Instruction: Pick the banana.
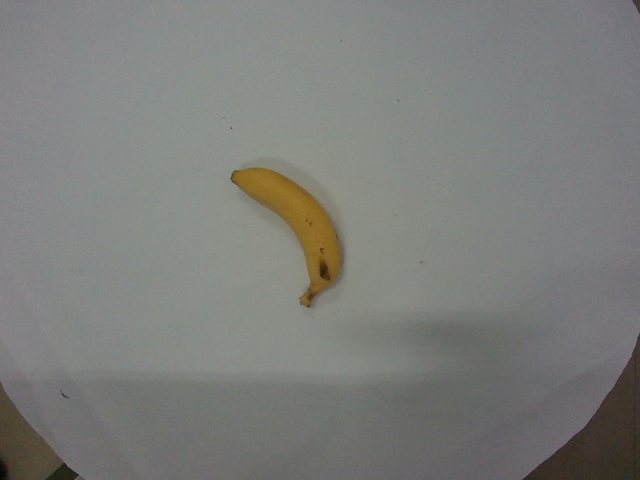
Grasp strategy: vertical